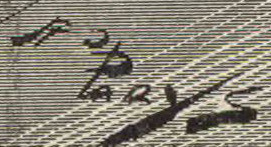
Signature of: a de parys